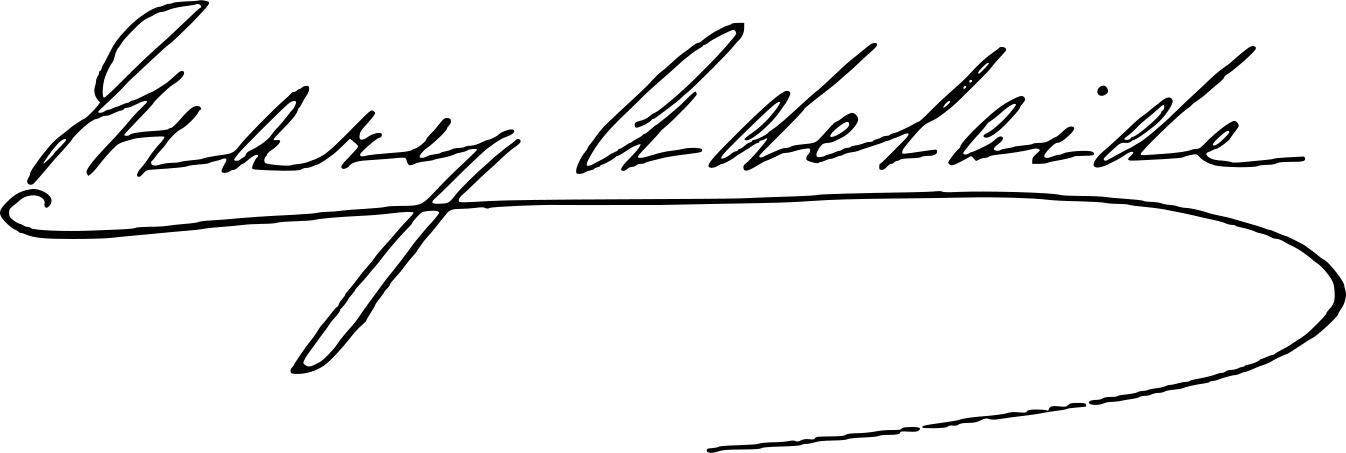
Signature of: princess mary adelaide of cambridge